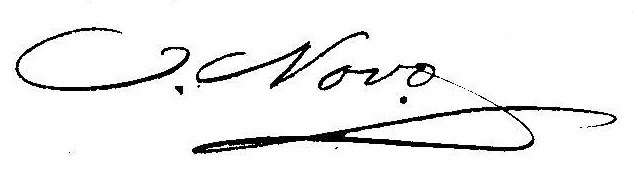
Signature of: josé novo garcía